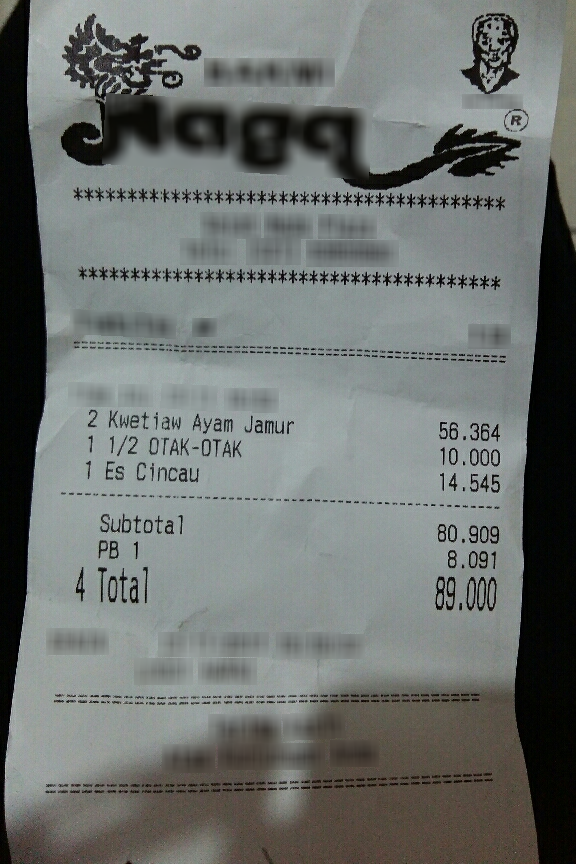
Number of items: 3
Subtotal: 80.909
Tax: 8.091
Total: 89.000
OCR text regions:
text: 2
text: Kwetiaw
text: Ayam
text: Jamur
text: 56.364
text: 1
text: 1/2
text: OTAK-OTAK
text: 10.000
text: 1
text: Es
text: Cincau
text: 14.545
text: Subtotal
text: 80.909
text: PB
text: 1
text: 8.091
text: Total
text: 89.000
text: 4